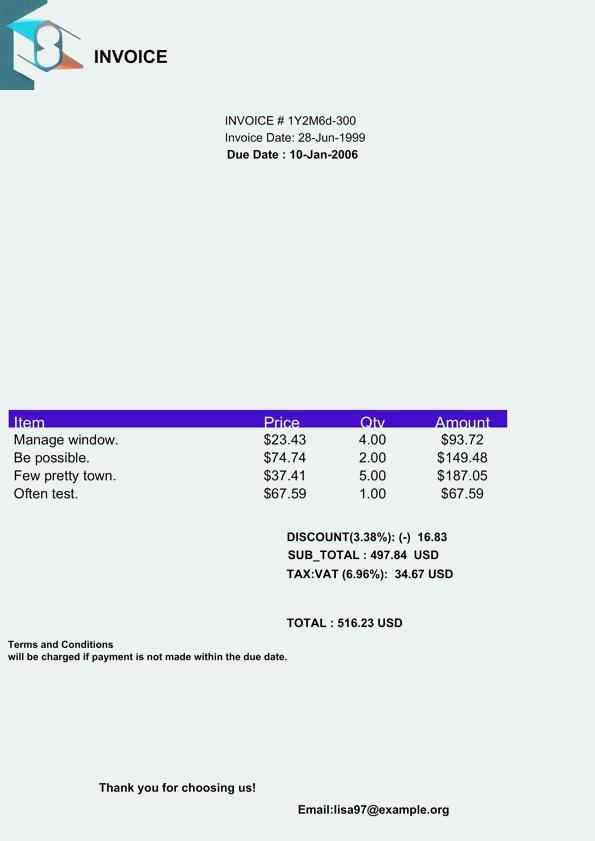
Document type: Invoice